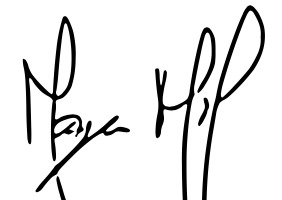
Signature of: mayer mizrachi